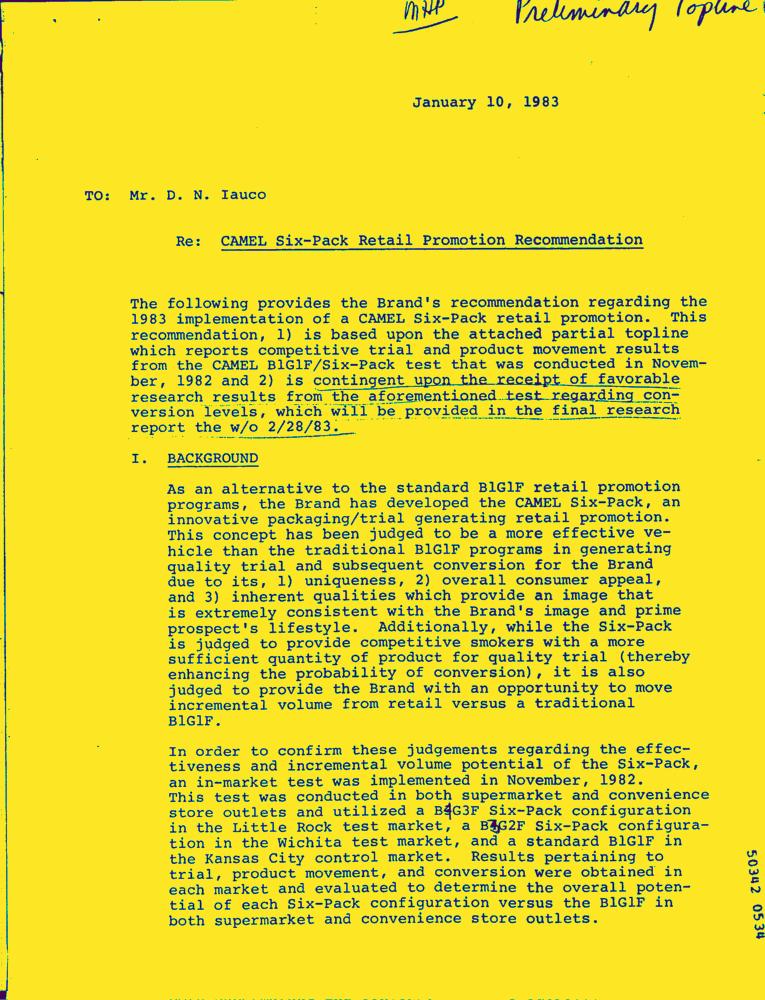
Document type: Letter-Doc